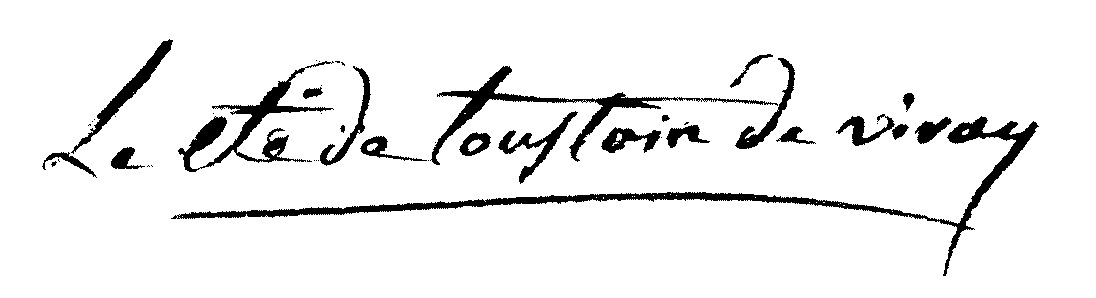
Signature of: joseph maurice de toustain viray